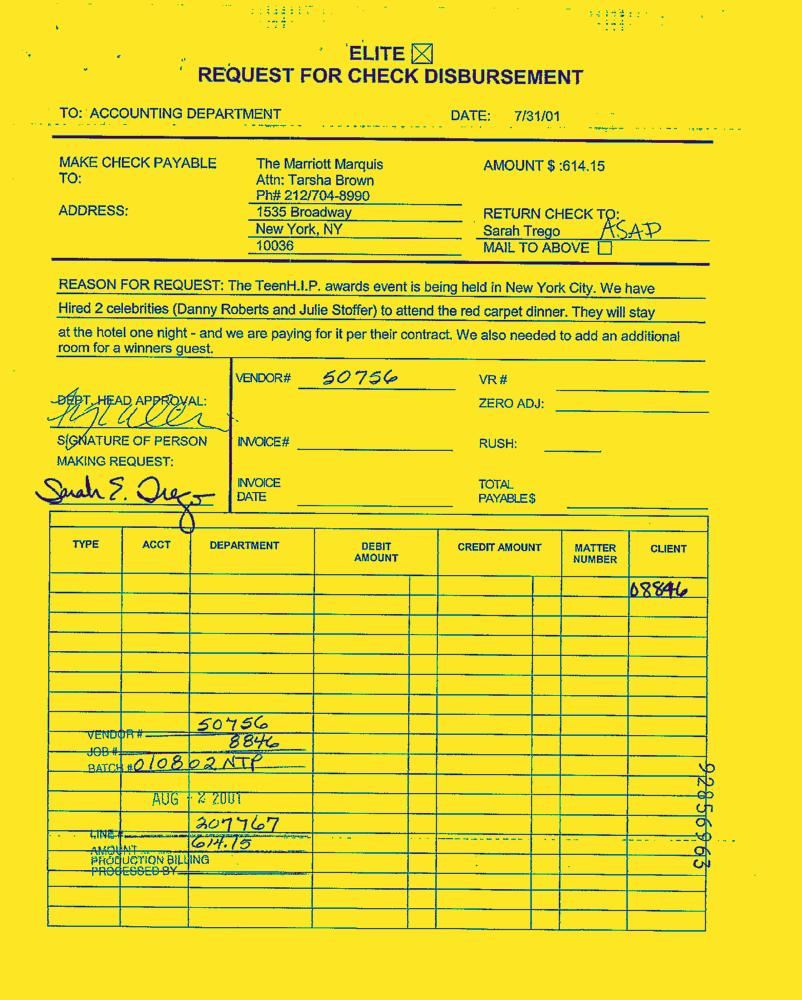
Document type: Invoice-Doc